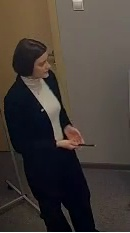
Транскрипция: we use past simple and this is our lesson theme. So we use past simple to talk about what events? Past, right? So let's... Okay, so we use past simple to talk about completed actions in the past. completed actions in the past.
Категория: Педагогические действия
Подкатегория: Делает пояснение/объяснение
Описание действия: Учитель объясняет тему занятия
Контекст и комментарии: Контекст ДО: учитель задавал вопросы, подводя класс к теме занятия. Результат после: класс приступил к выполнению заданий по теме. Педагогический эффект: четкая постанова темы позволяет сфокусировать внимание учеников на изучаемом маториале.